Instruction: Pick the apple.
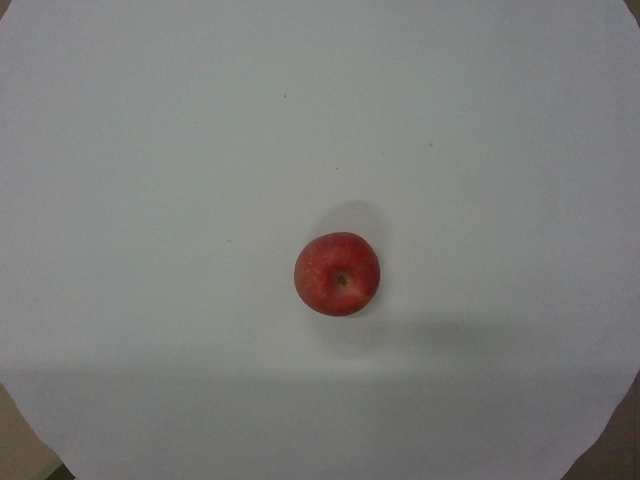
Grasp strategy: vertical